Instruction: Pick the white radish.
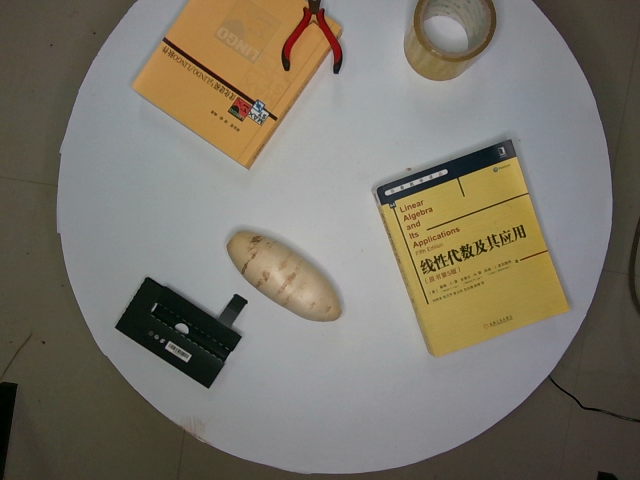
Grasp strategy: vertical